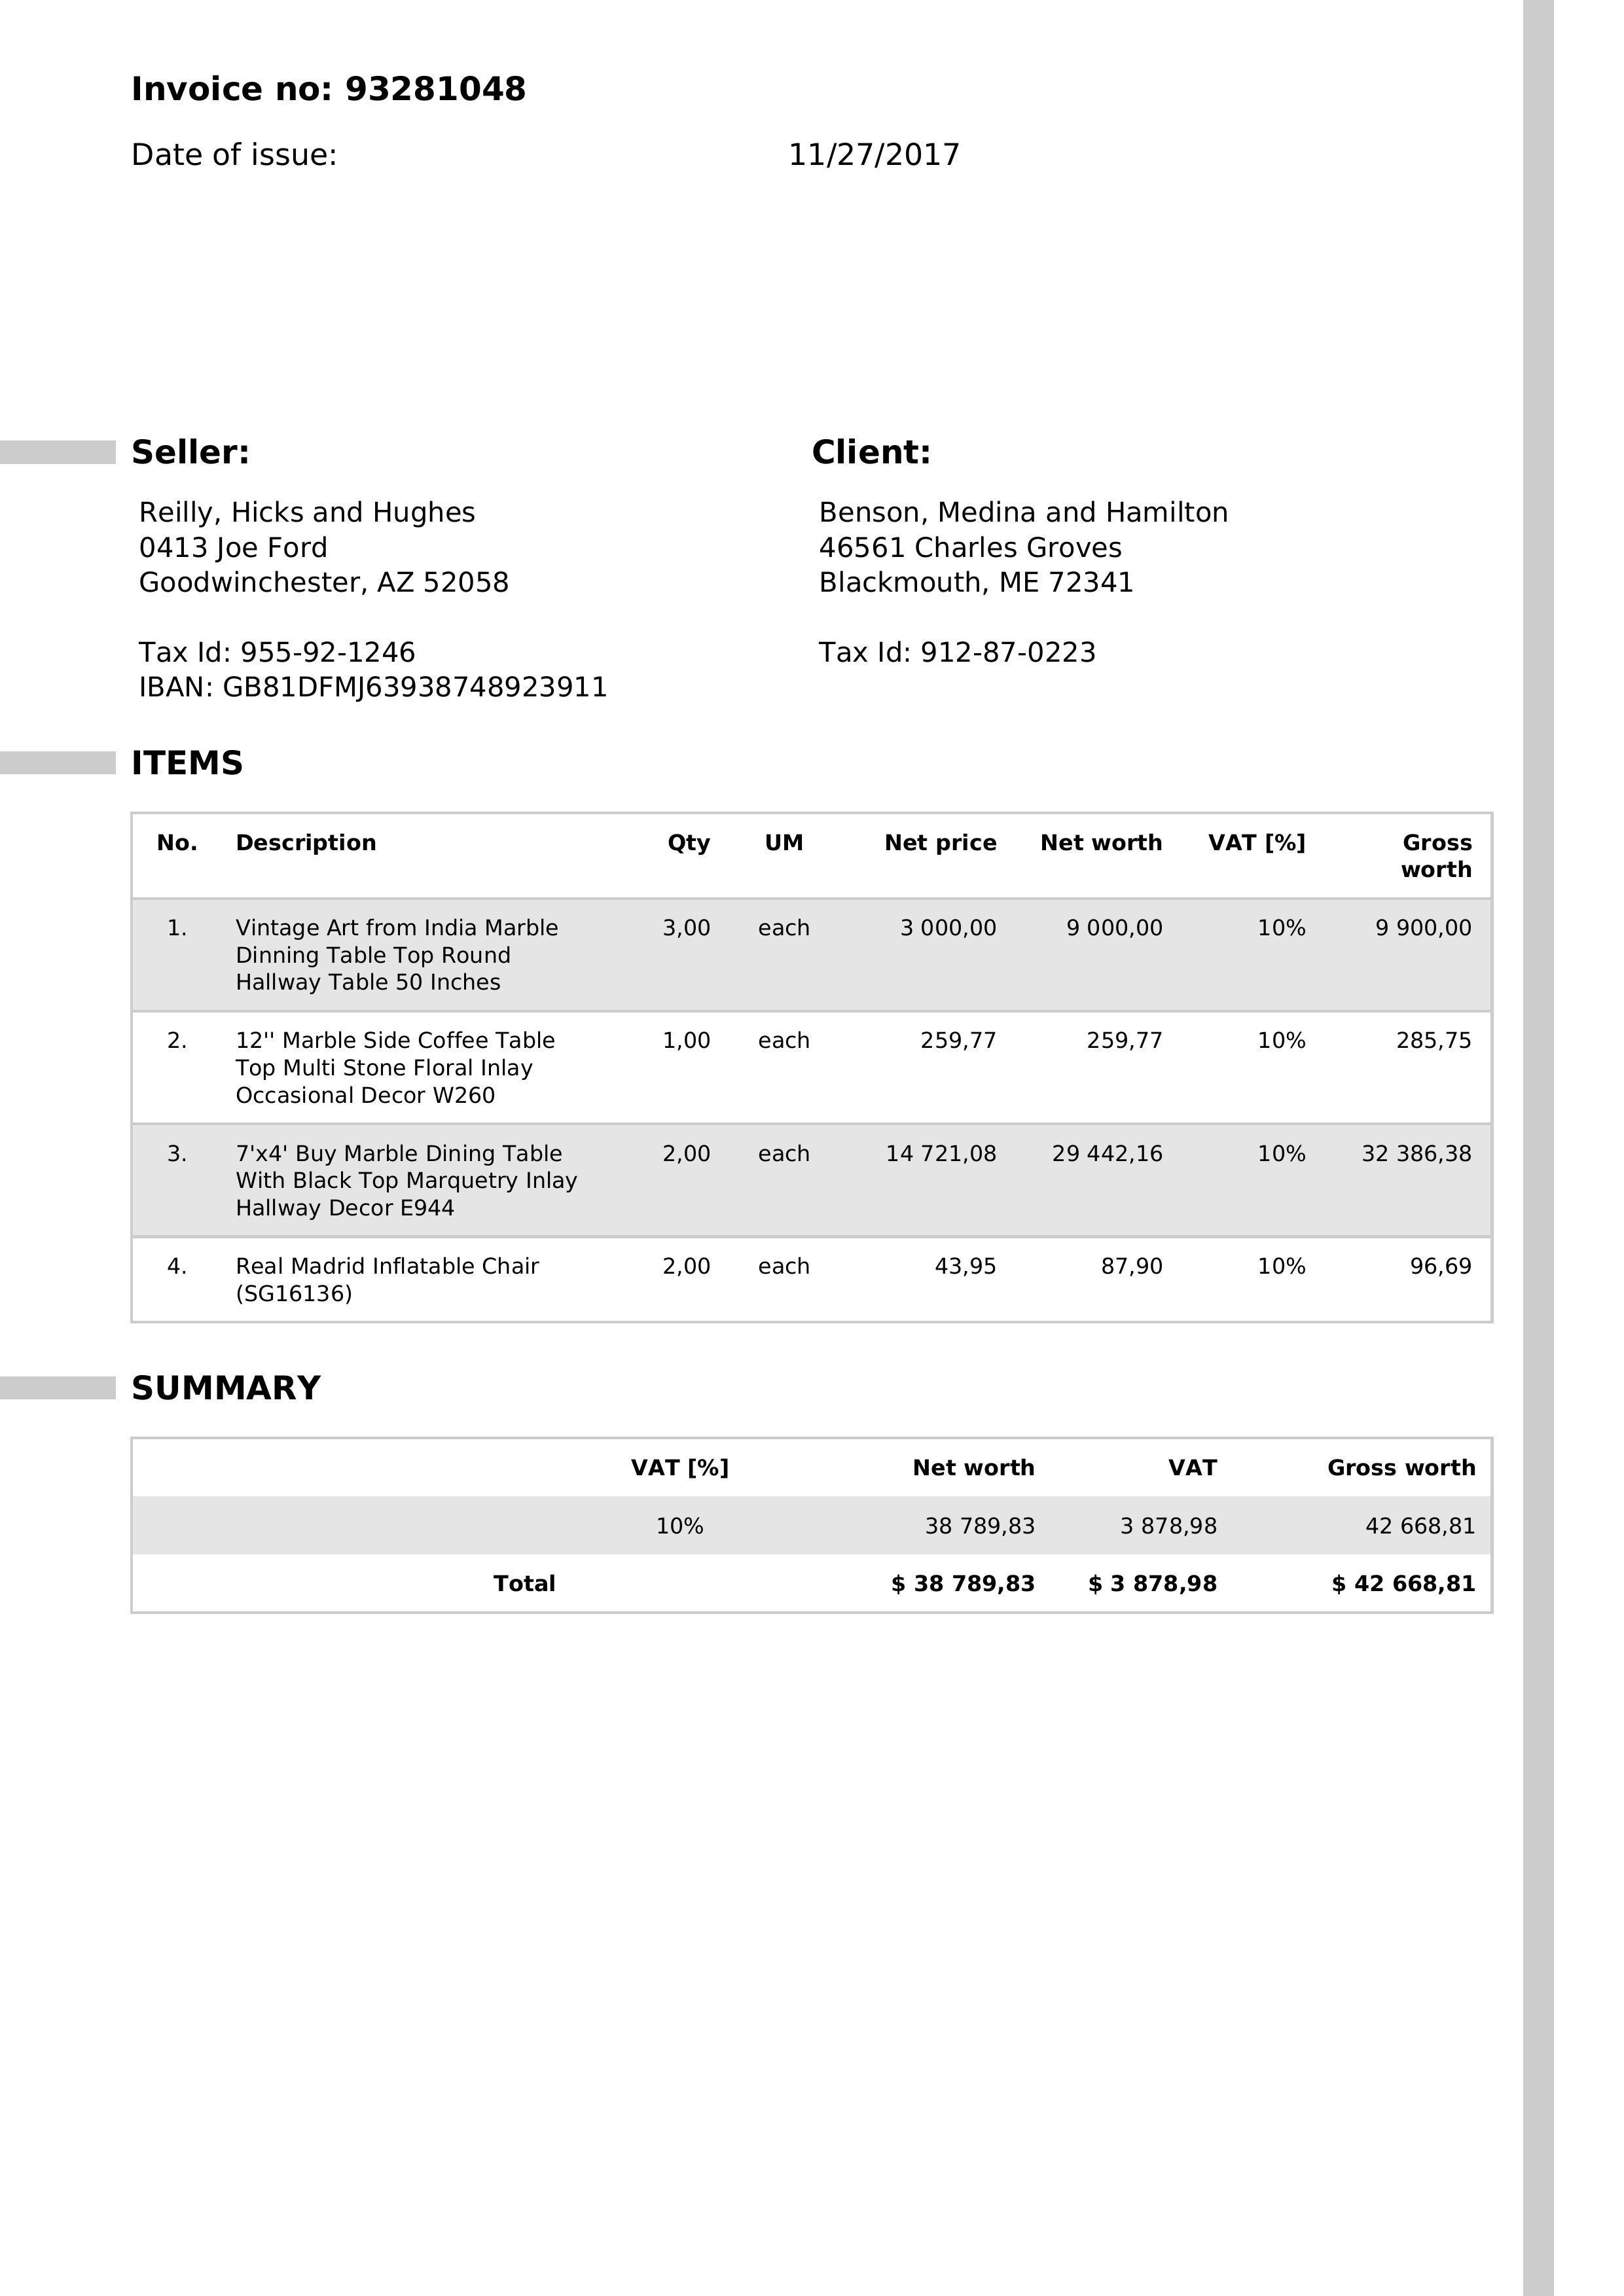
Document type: Invoice